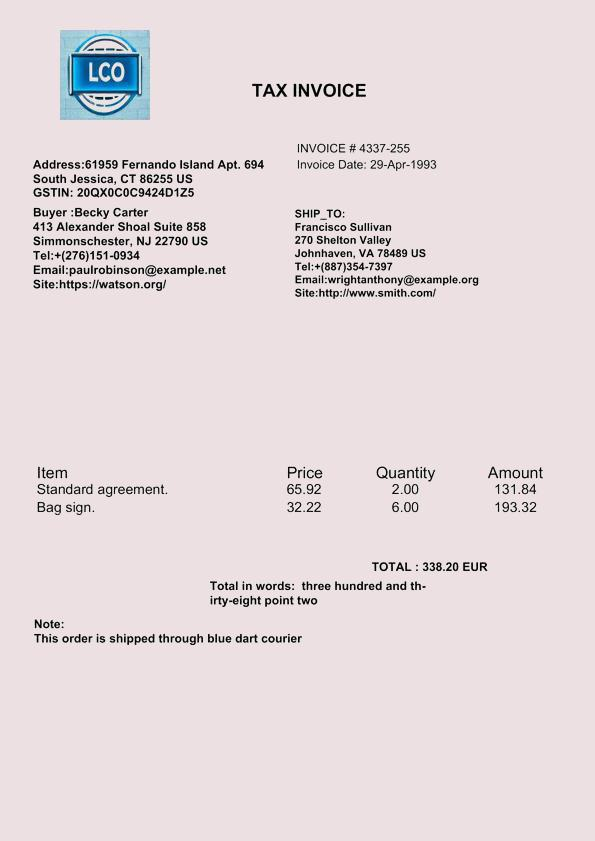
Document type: Invoice